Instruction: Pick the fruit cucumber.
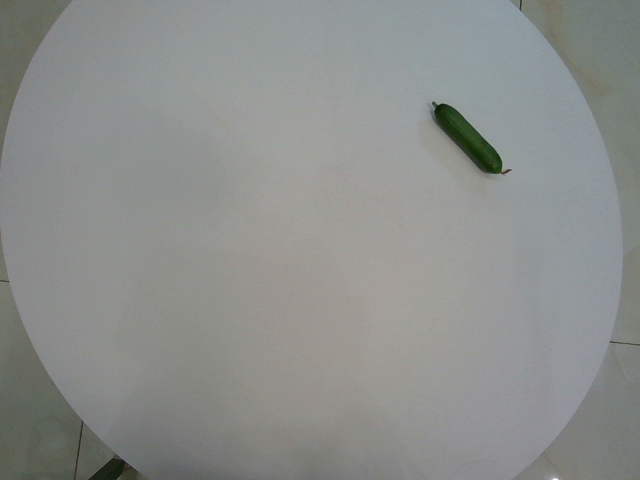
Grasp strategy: vertical